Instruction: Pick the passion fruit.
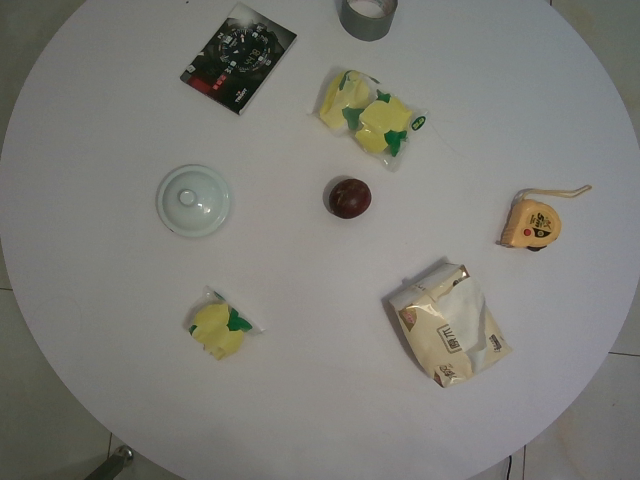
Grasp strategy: vertical